Question: In what way does the history help explain the case?
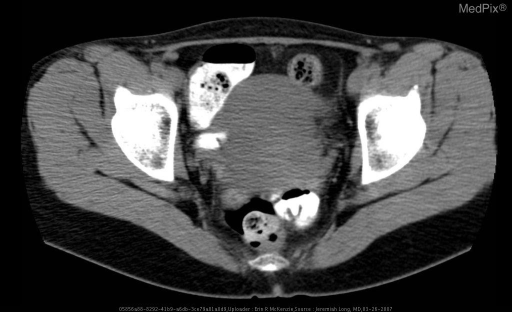
Answer: The patient's history of 42 year old female with a 10 day history of lower abdominal/pelvic pain and dysuria despite antibiotic therapy for presumed cystitis is key in understanding the case.